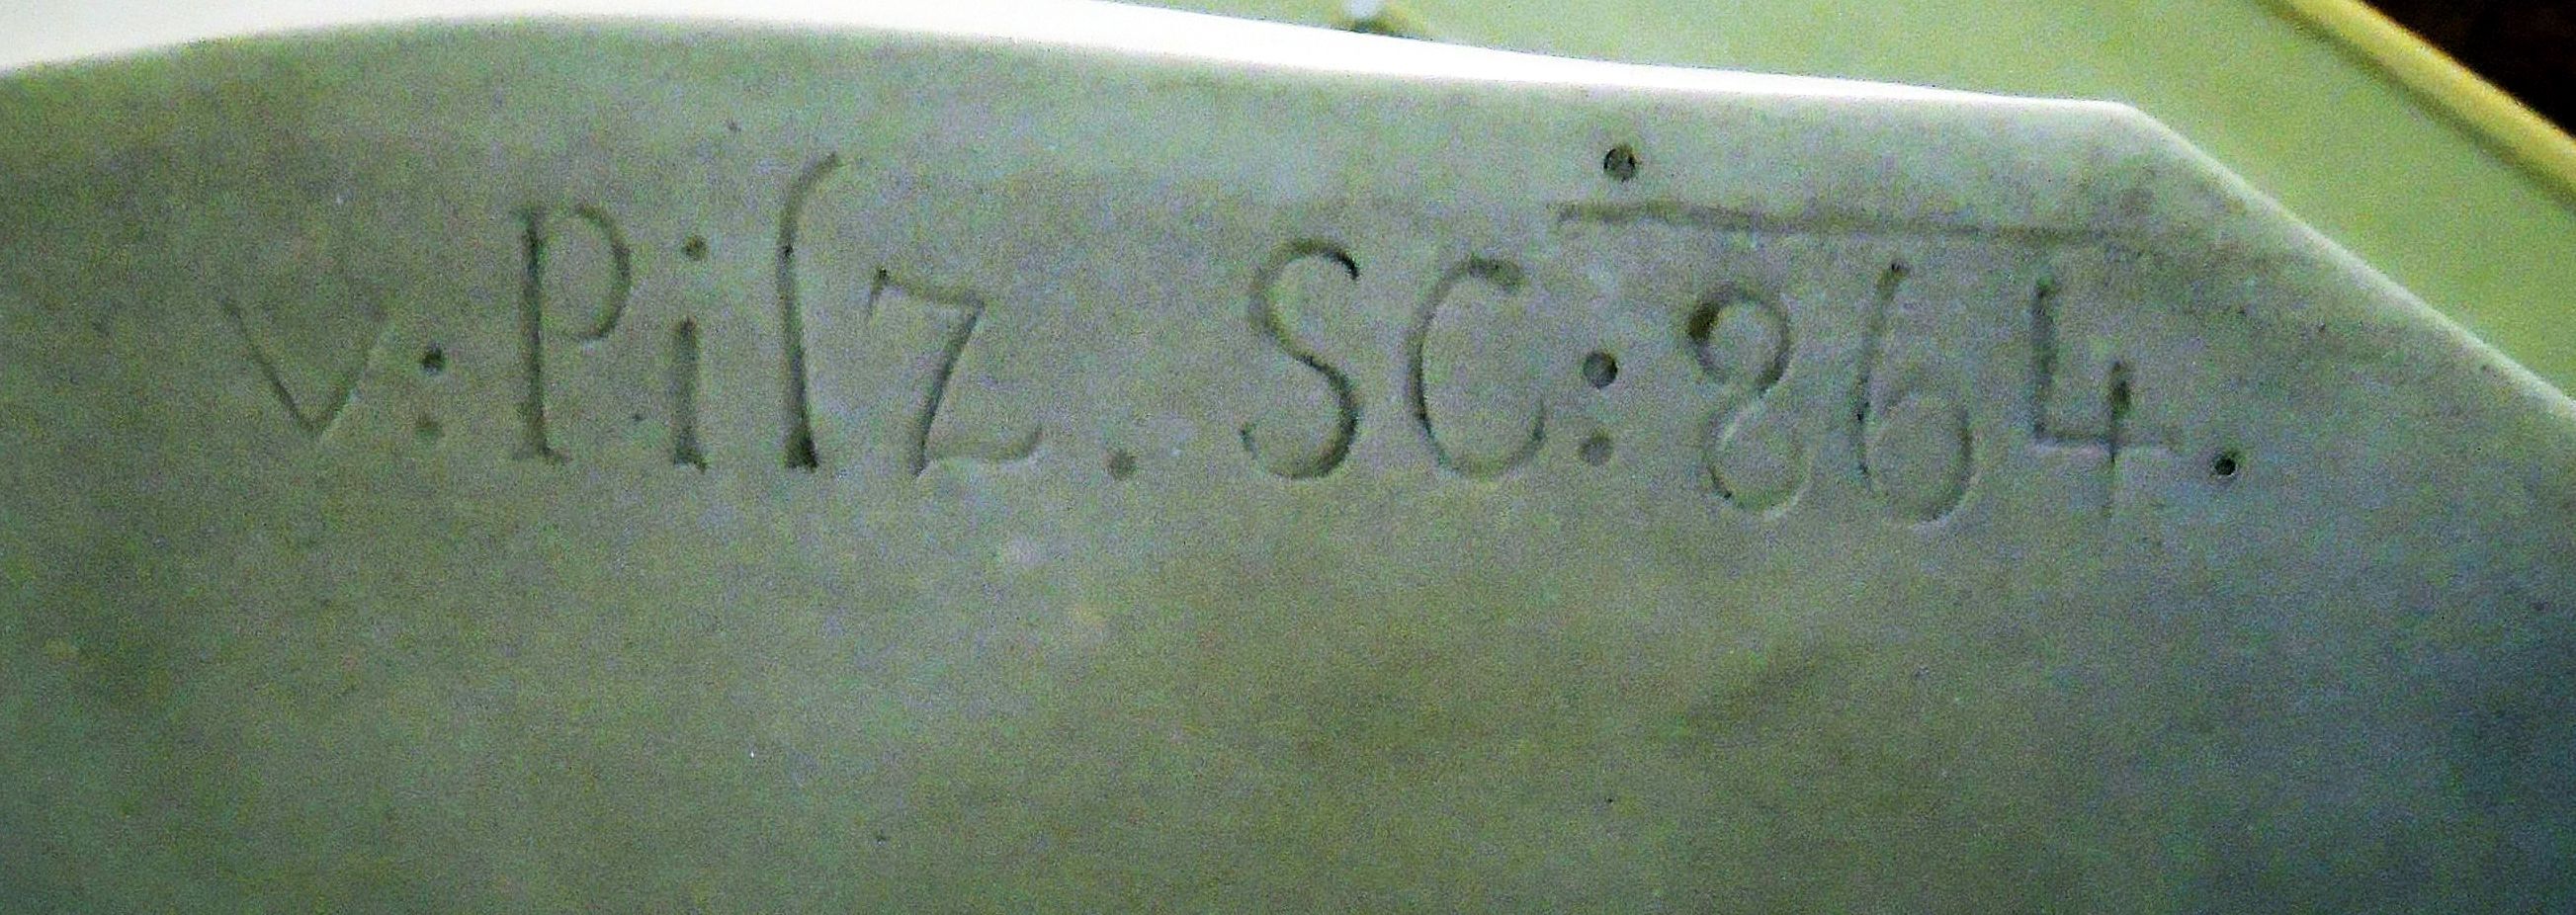
Signature of: vincenz pilz